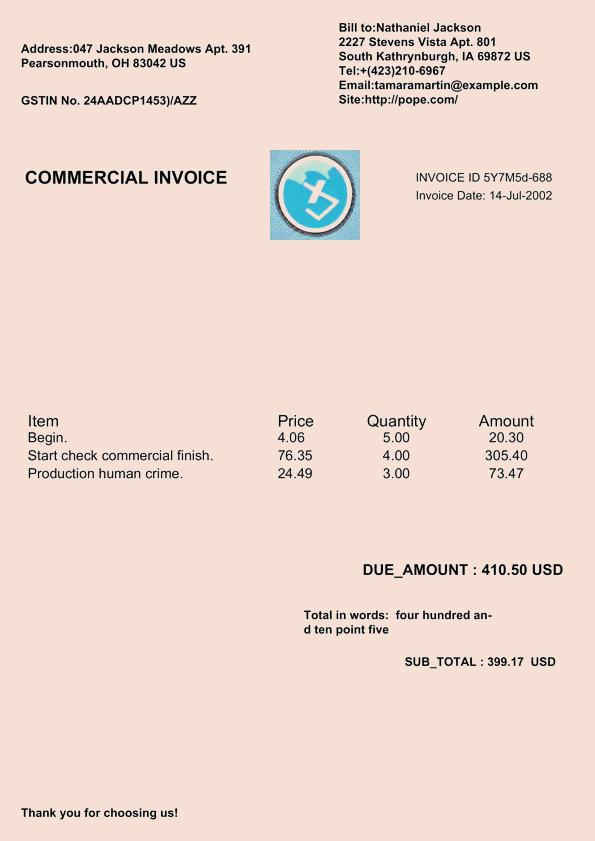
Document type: Invoice